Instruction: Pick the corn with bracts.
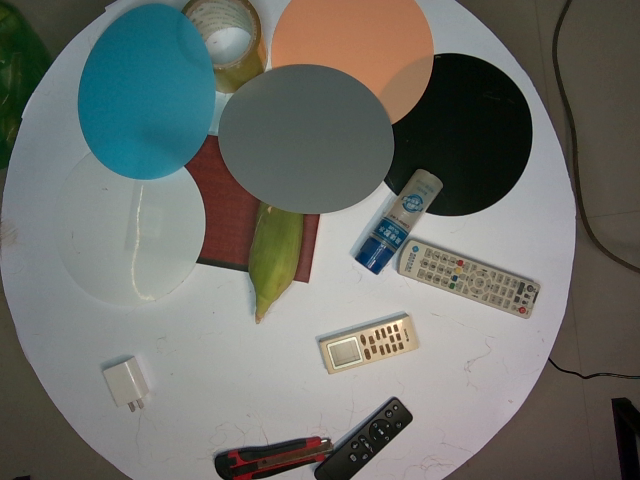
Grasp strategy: vertical